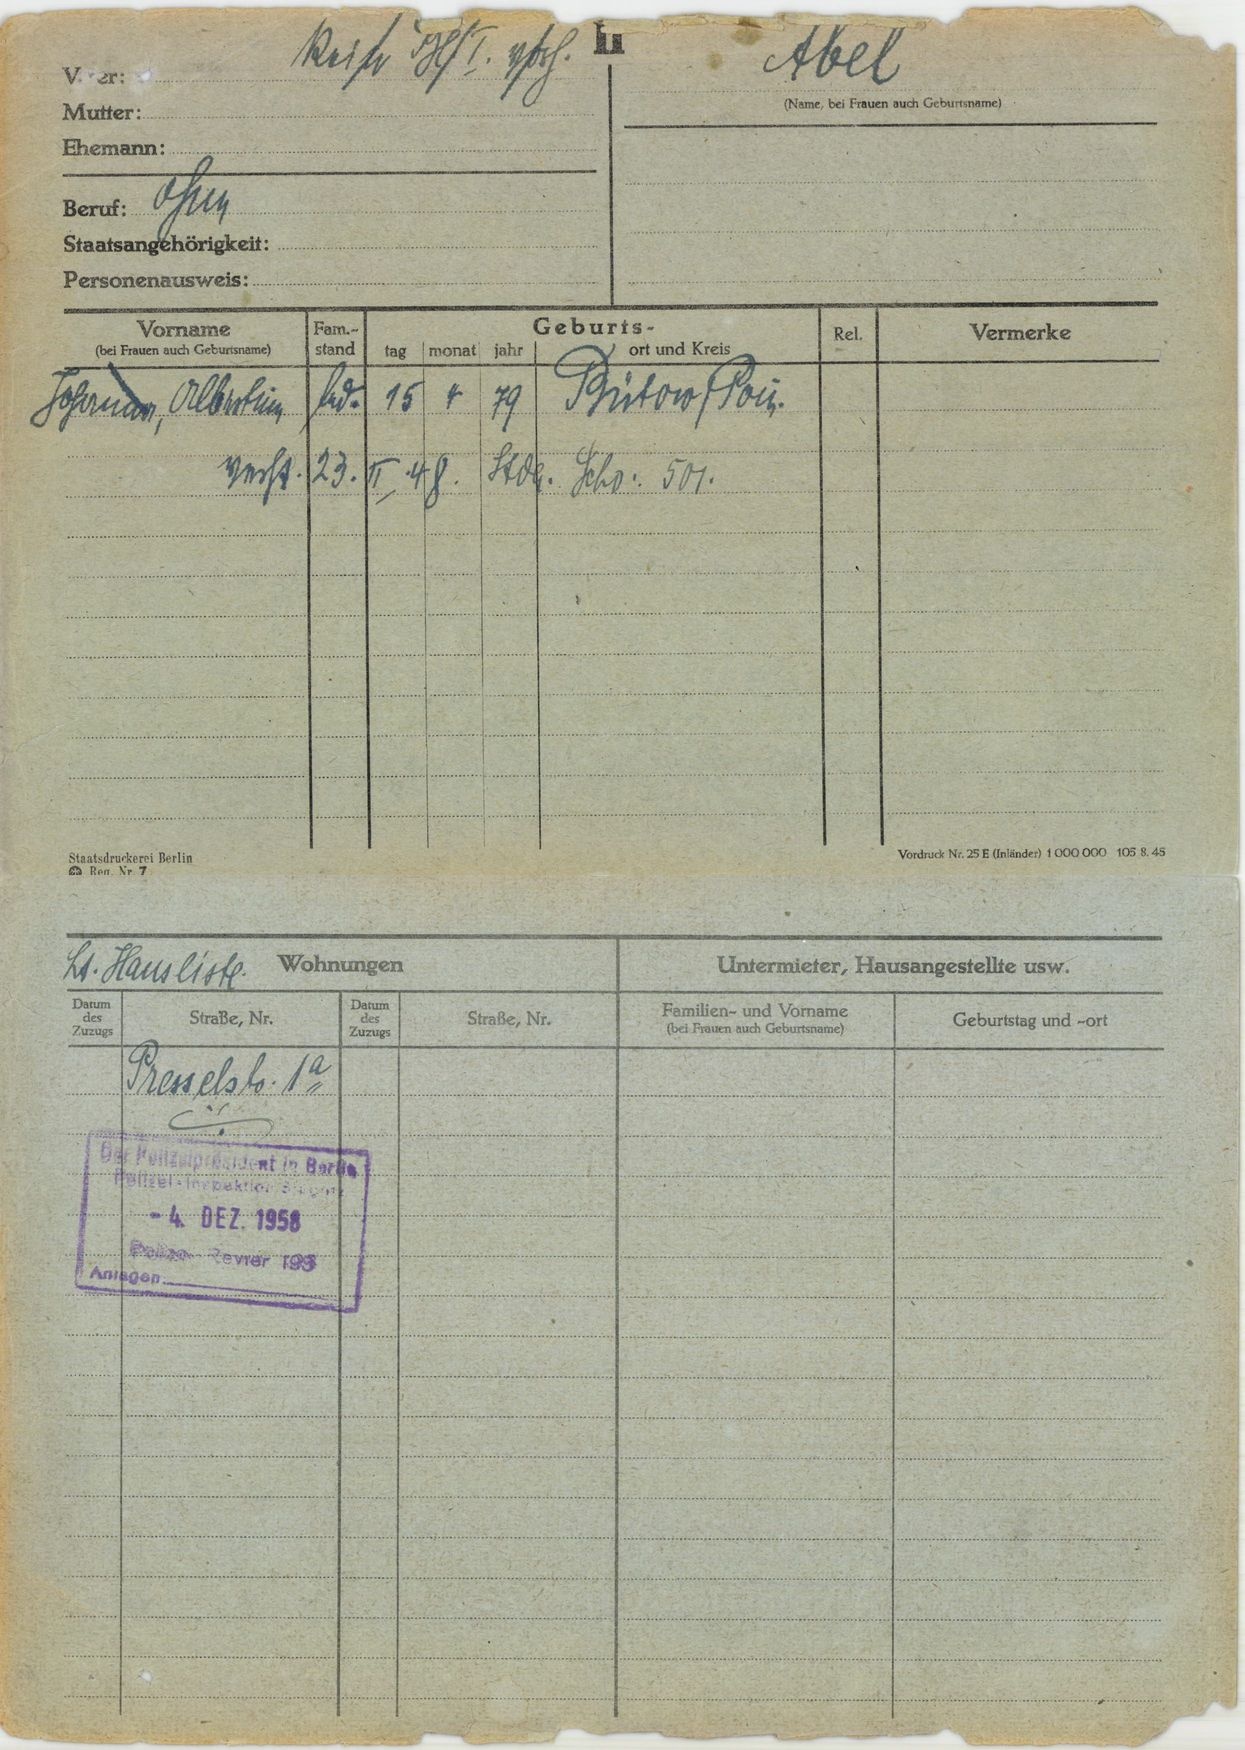
Abel